Question: What could the diagnosis suggest?
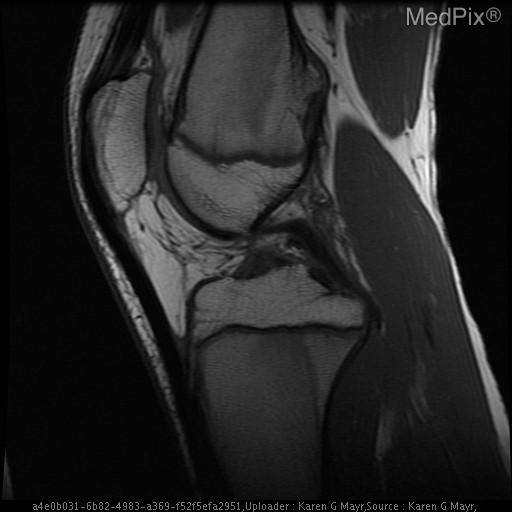
Answer: The possible diagnosis includes osteochrondroma
osteosarcoma.